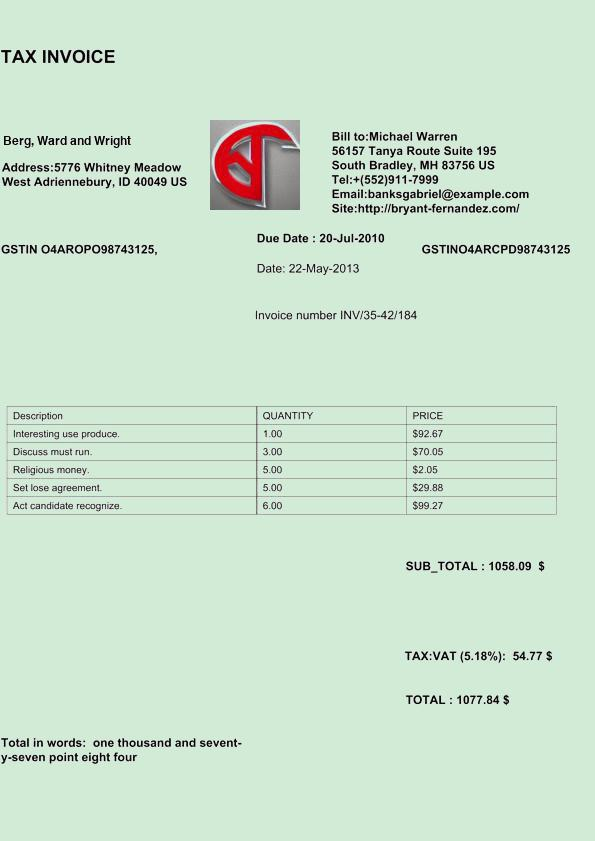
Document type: Invoice